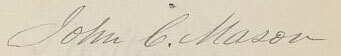
Signature of: john calvin mason